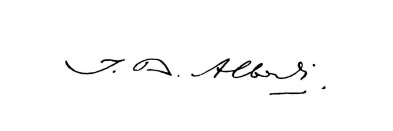
Signature of: juan bautista alberdi